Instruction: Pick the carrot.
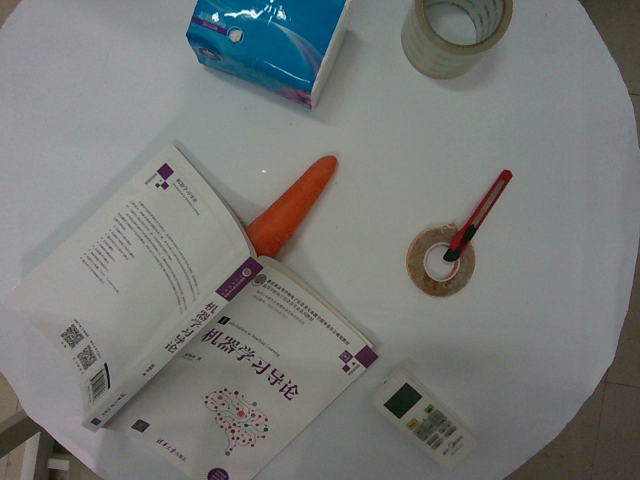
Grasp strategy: vertical